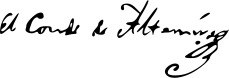
Signature of: vicente pío osorio de moscoso y ponce de león